Question: What type of tax is indicated in the document, personal property or real estate?
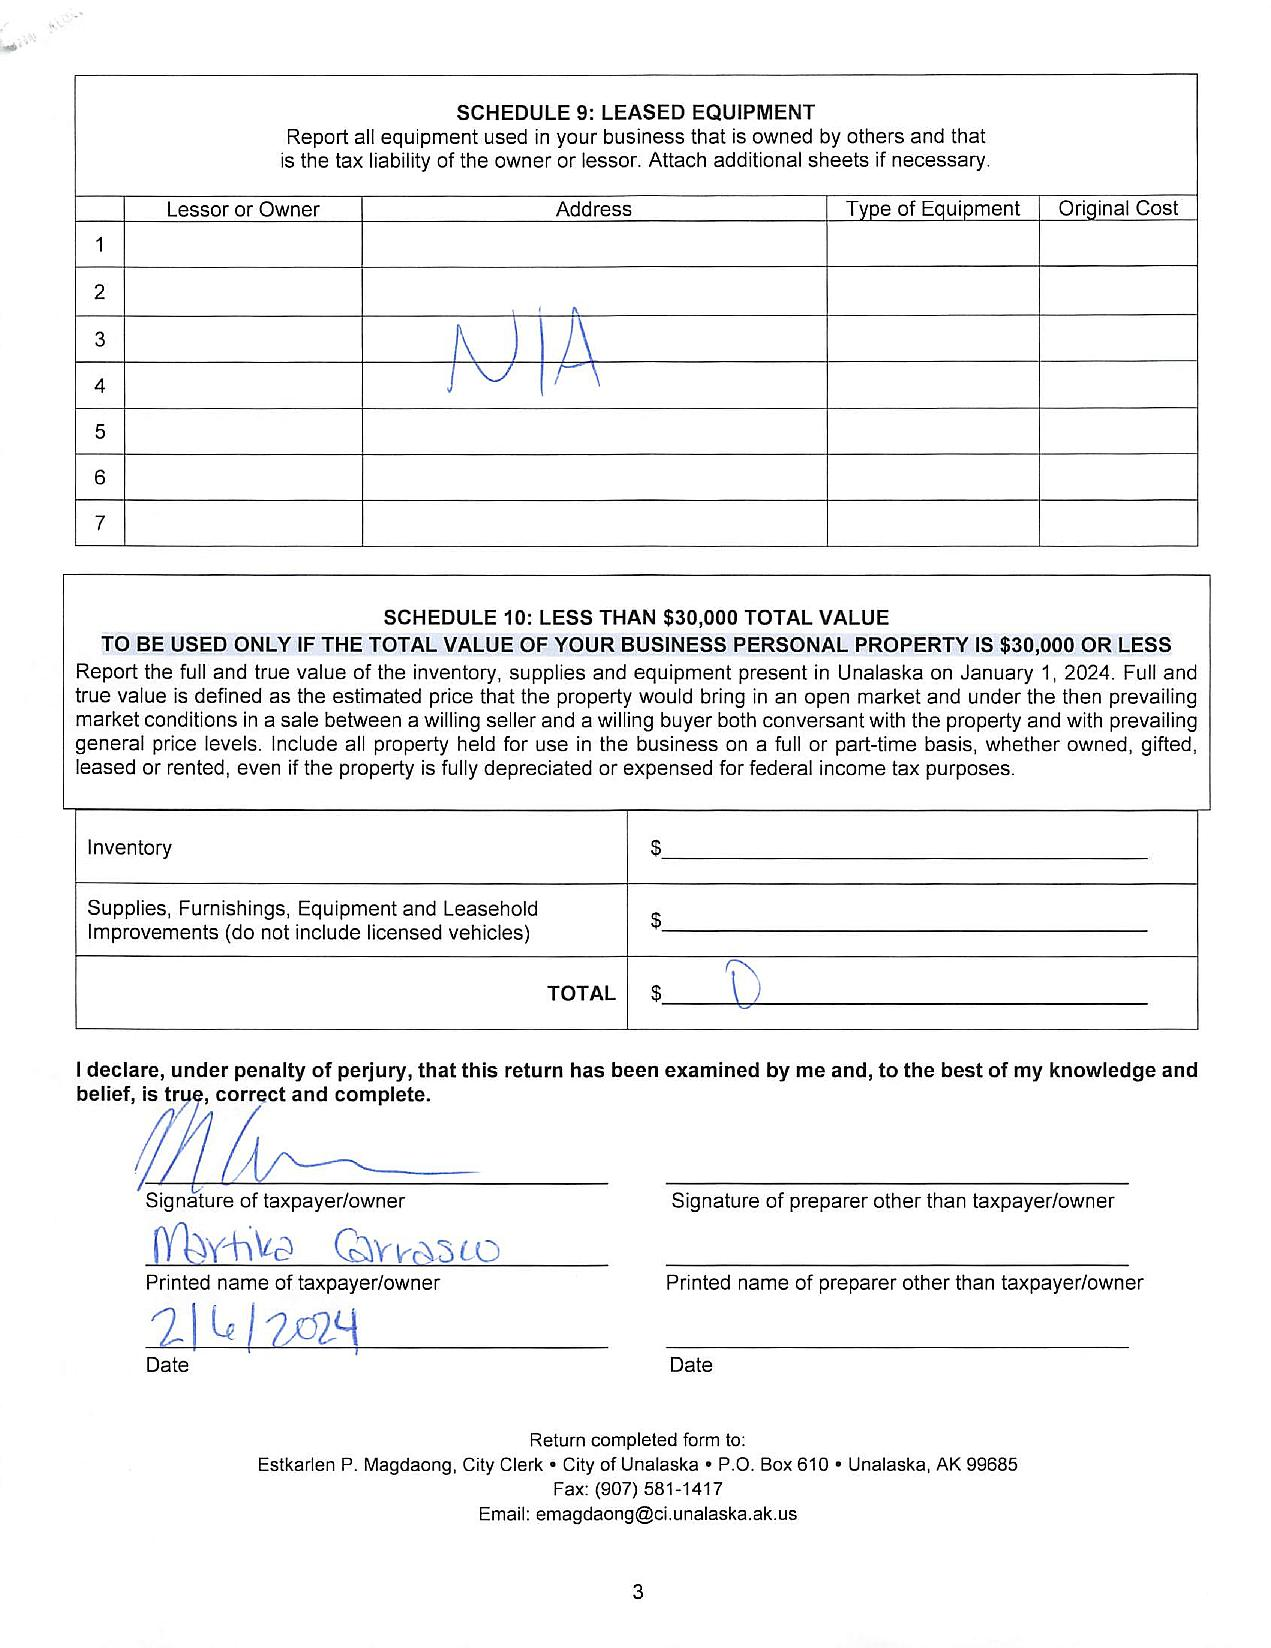
Answer: "Personal Property Tax"